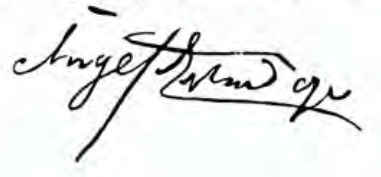
Signature of: ángel de estrada